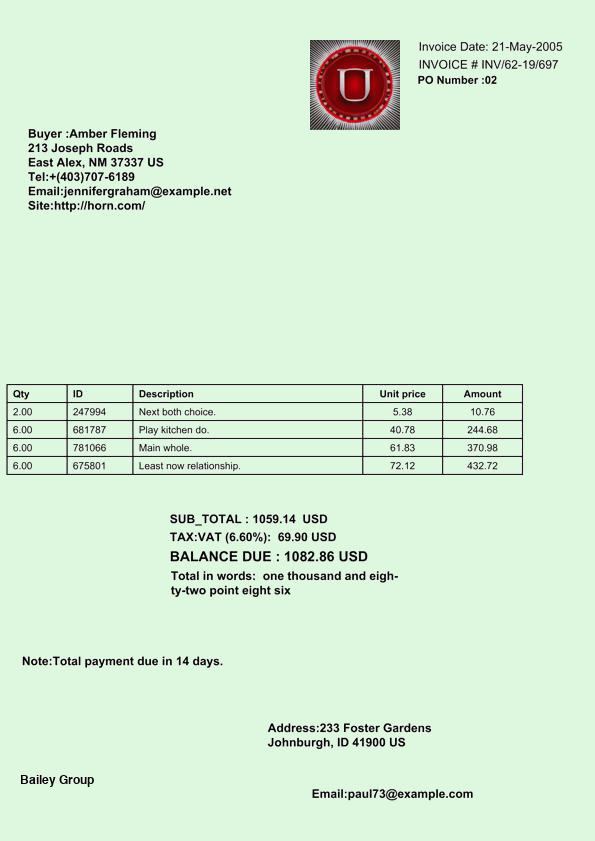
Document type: Invoice